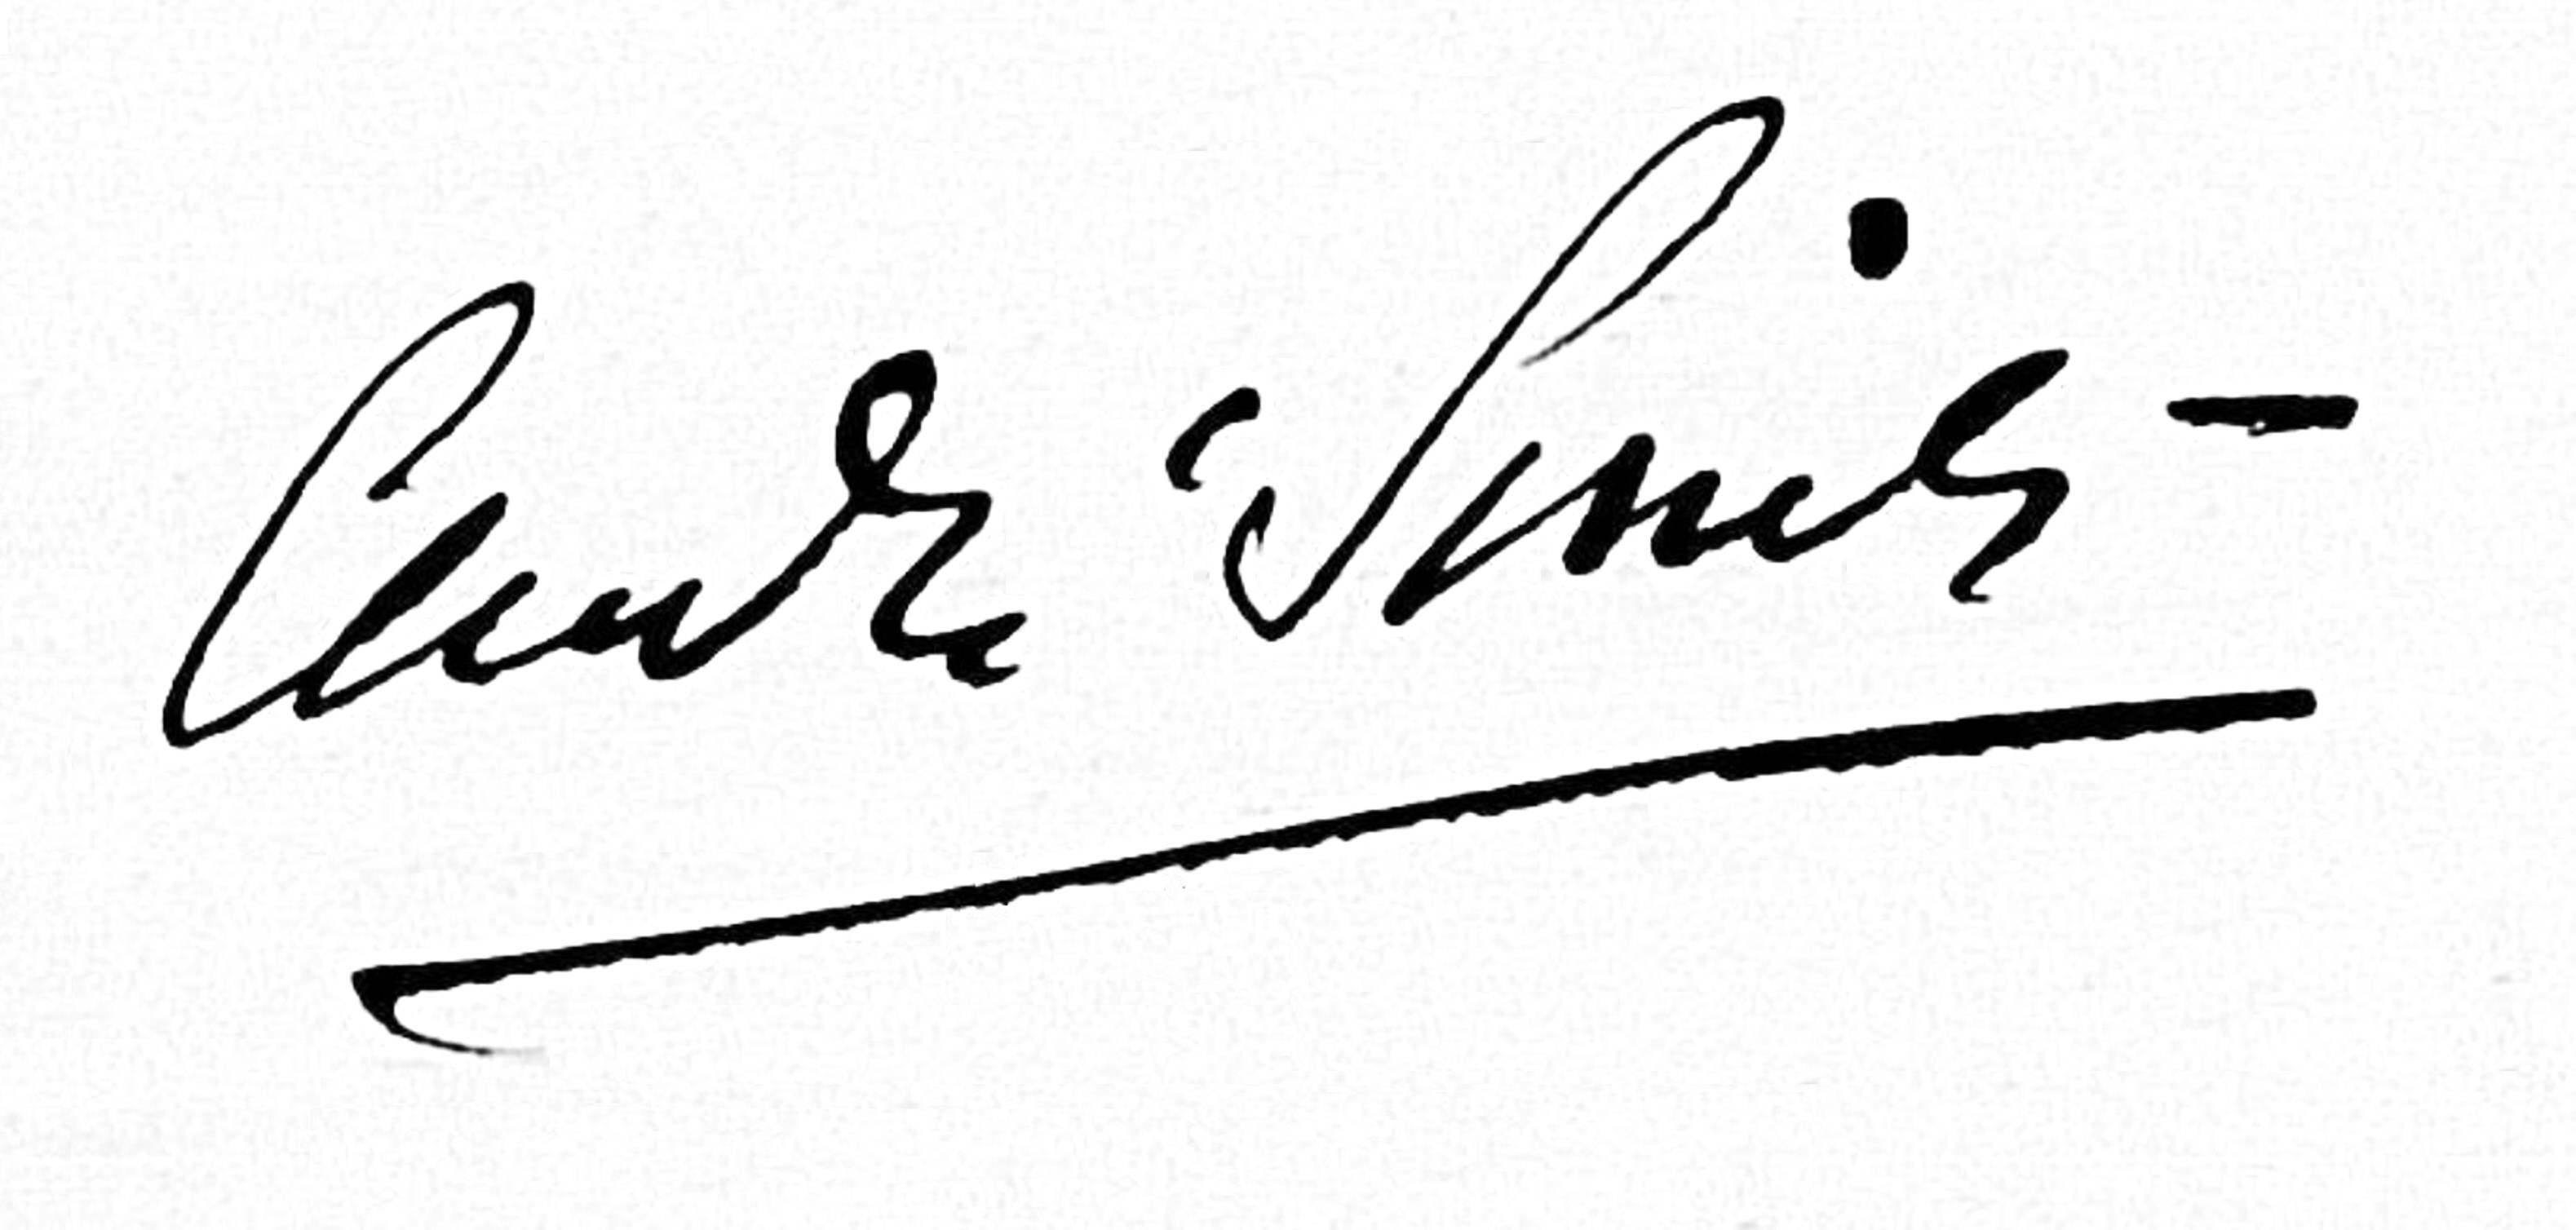
Signature of: andré sinet